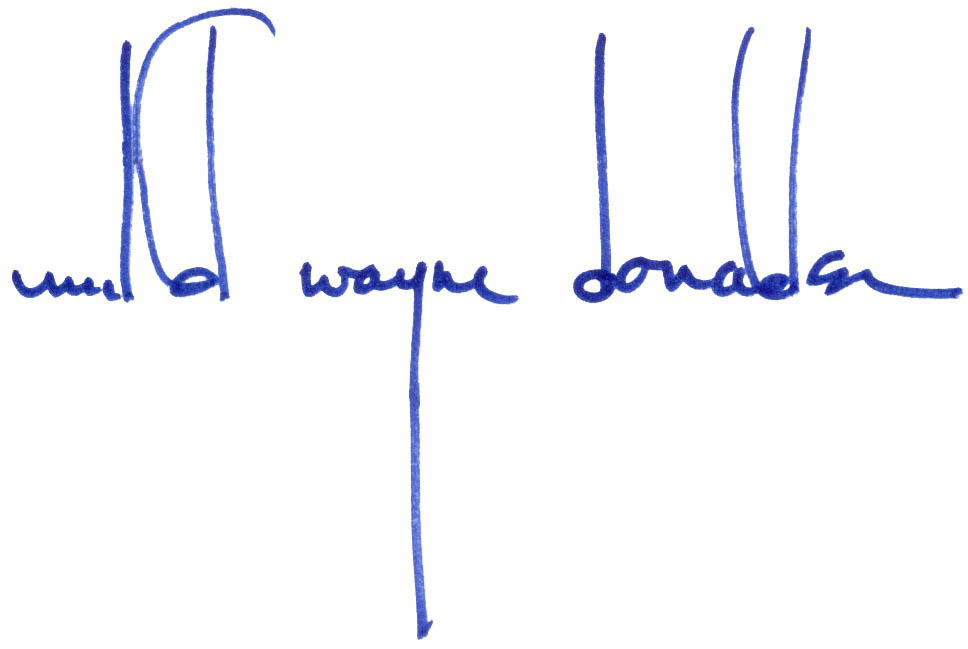
Signature of: milford wayne donaldson